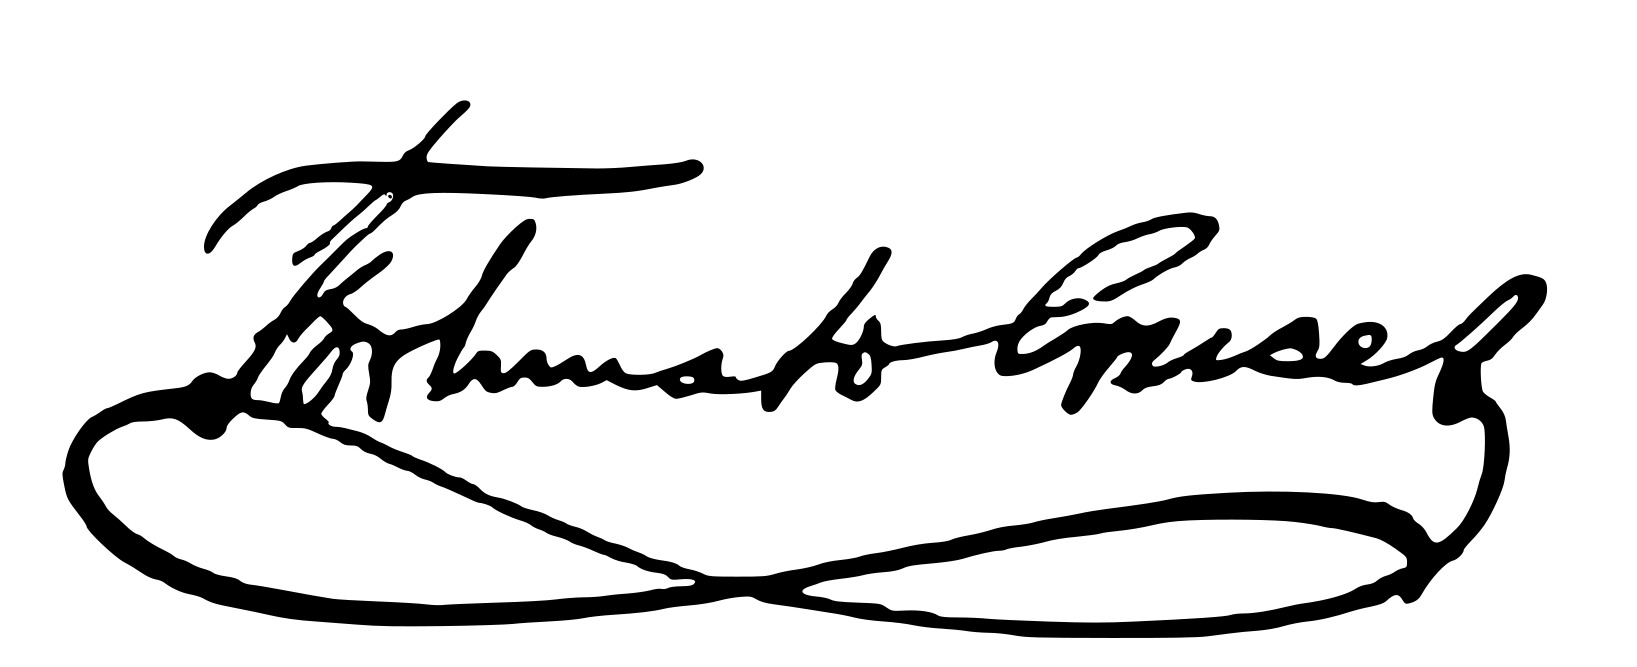
Signature of: fortunato cruces angueira